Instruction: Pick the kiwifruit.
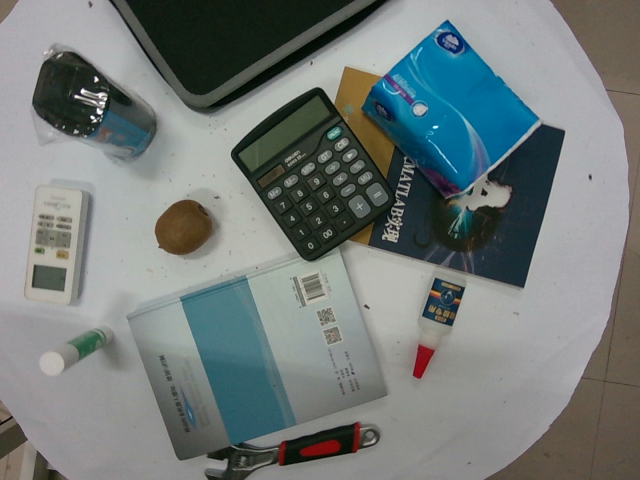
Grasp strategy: vertical